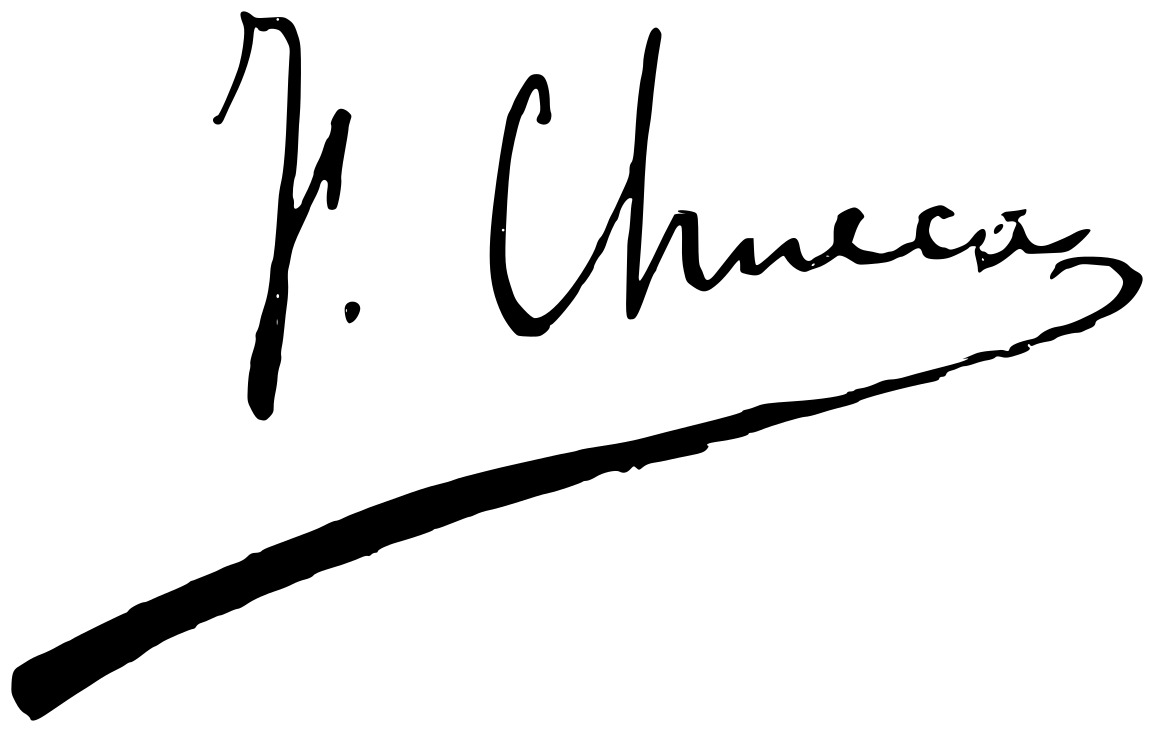
Signature of: federico chueca